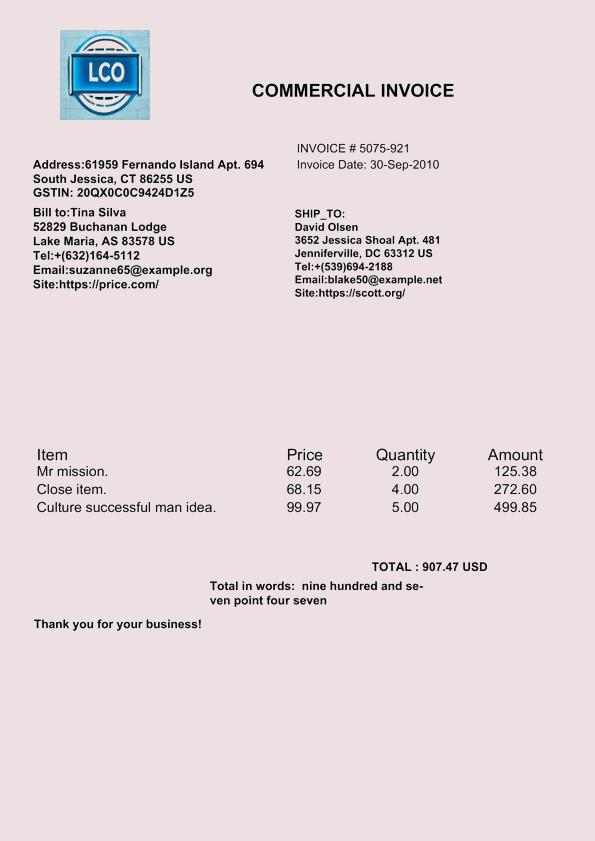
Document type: Invoice